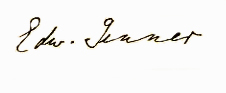
Signature of: edward jenner